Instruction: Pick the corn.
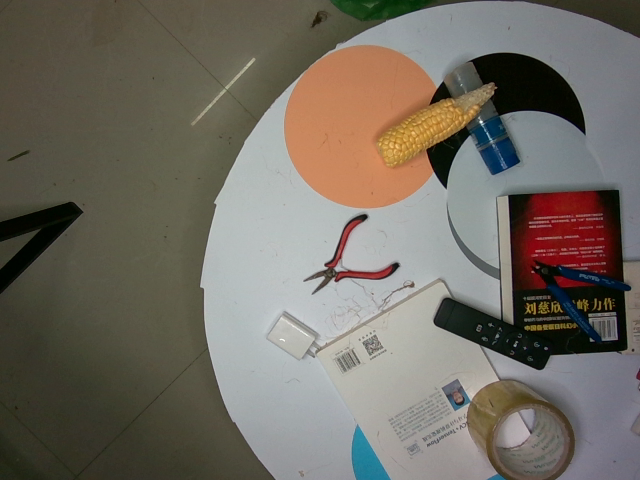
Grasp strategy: vertical